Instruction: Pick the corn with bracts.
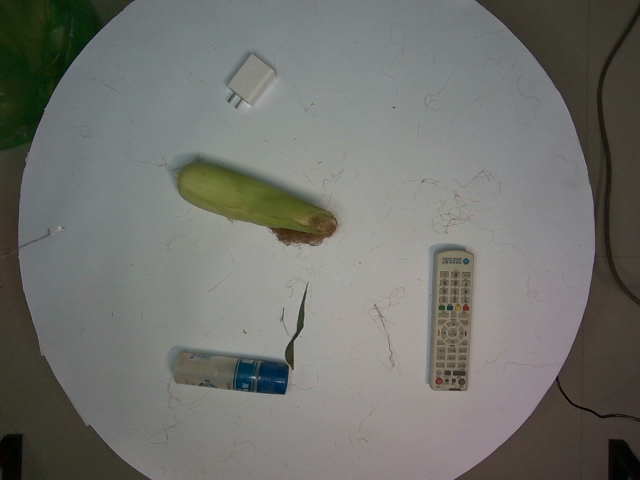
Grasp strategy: vertical